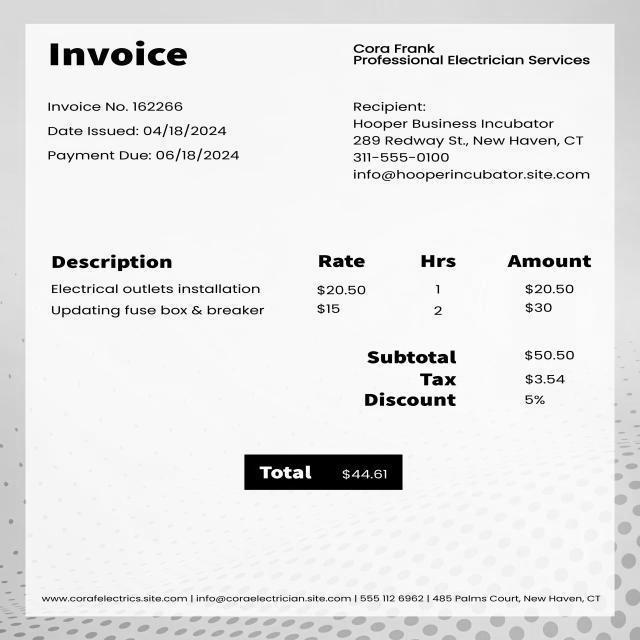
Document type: Invoice